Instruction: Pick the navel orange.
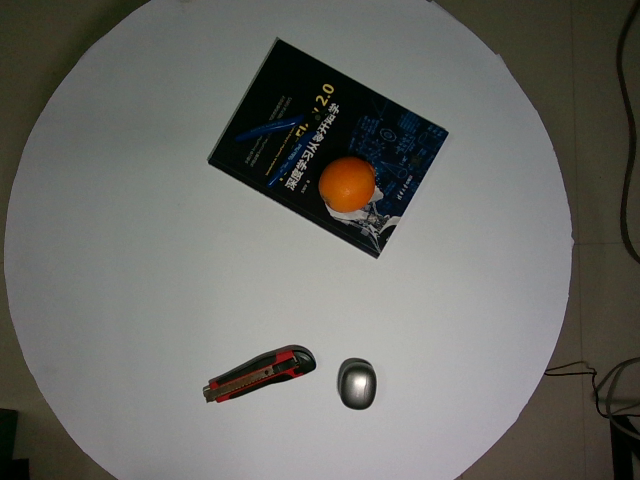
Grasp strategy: vertical